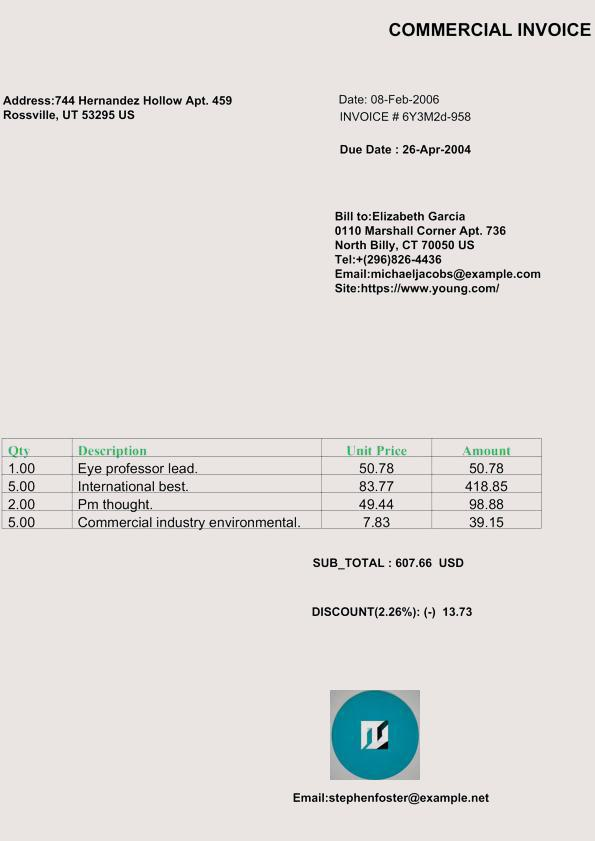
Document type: Invoice